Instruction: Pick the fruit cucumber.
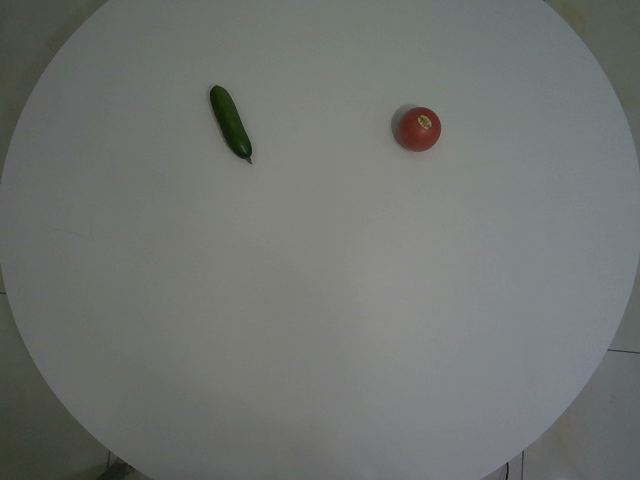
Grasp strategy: vertical